Question: In what way does the history help explain the case?
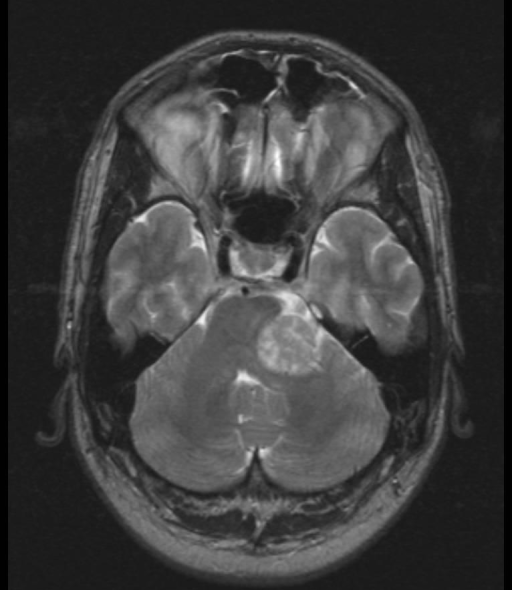
Answer: The patient's history of Patient is a 34 year old man who presented with a 2 year history of increasing hearing loss, tinnitus and occasional vertigo.  In the last few months he has developed L. facial numbness in the V1-V2 distribution. is key in understanding the case.